Patient: Male, age 25
A 25-year-old male presented with blood stained expectoration of about 300 ml/day since 2 days and chest pain since one week with no similar complaints in past. He had history of shortness of breath and wheeze during childhood with no significant past and family history. On examination patient had tachypnea & tachycardia and saturation (SPO2) of 96% on room air. On auscultation left upper lobe crackles were heard. Laboratory findings were Haemoglobin 13.6 gm/dl, total leucocyte count of 15.500 cells mm3, ESR 44 mm/hr, Serum IgE 800IU/ml, sputum AFB stain and gene expert were negative. Liver function test, urine routine, renal function tests were within normal limits. Chest radiograph PA view (Fig. 1) revealed non homogenous opacity left upper and mid-zone. CECT chest (Fig. 2A and B) was suggestive of heterogeneously enhancing lesion measuring 6.4 x 6.8 x 5.6cm with internal areas of necrosis and surrounding ground glass attenuation in apico-posterior segment of left upper lobe with narrowing and partial occlusion of left apicoposterior segmental bronchus with few enlarged intrapulmonary lymphnodes. Videobroncoscope showed soft tissue endoluminal lesion completely occluding left upper lobe segments which bleeds on biopsy (Fig. 3). Bronchoscopic lavage, brushings and biopsy were done from left upper lobe lesion. Subsequently CT guided percutaneous biopsy was also performed from left upper lobe lesion.
Pending the reports patient was discharged. He got re-admitted after 5 days with persistent haemoptysis of about 100-200 ml, worsening of breathlessness and hypoxia with saturation of 88% on room air. His chest radiograph showed significant worsening of left upper lobe lesion. Patient was started on oxygen through nasal canula @ 2 L per minute, haemostatic agents & parenteral antibiotics.
Bronchial lavage was negative for AFB stain by Ziehl-Neelsen stain and on Gene Xpert, Mycobacterium TB was not detected. Bronchial lavage was also negative for malignant cells on cytological analysis with no growth on aerobic culture. On histopathology (Fig. 4A and B) endobronchial biopsy was suggestive of capillaritis with leucocytoclasis and infiltration by both acute and chronic inflammatory cells and occasional multinucleated giant cells. Histopathology of both bronchoscopic and CT guided biopsy showed granulomatous inflammation with multinucleated giant cells and microscopic haemorrhage suggestive of vasculitis. Further laboratory findings revealed a strongly positive value by enzyme-linked immunosorbent for antibodies anti PR3 autoantibodies (9.9IU/ml) and negative for MPO (<0.2IU/Ml).
A diagnosis of Granulomatosis with polyangiitis was made on basis of clinico-histopathological and serological evidence. Our patient was classified as having limited disease on basis of fulfilment of modified American College of Rheumatology criteria for the classification of GPA. Following the diagnosis, patient was started on intravenous methylprednisolone 1000mg in 250ml NS over 2 hours 3 days. Rituximab was given intravenously as four doses of 375 mg/m2 at weekly intervals (plus prednisolone 100mg on the day of infusion). Chest x-ray (Fig. 5) after one week of therapy showed significant clearance of left upper zone lesion along with clinical improvement with amelioration of breathlessness and haemoptysis.
Keywords: endobronchial lesion, granulomatosis with polyangiitis, hemoptysis, wegener's
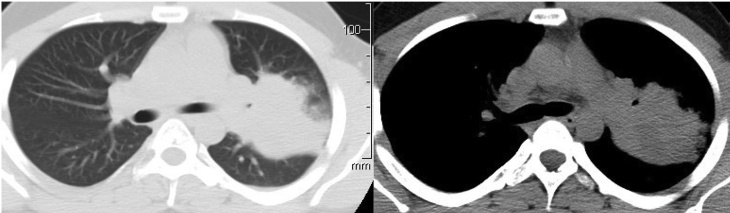
Image caption: Chest CT showed heterogeneously enhancing lesion measuring 6.4 x 6.8 x 5.6cm with internal areas of necrosis and surrounding ground glass attenuation in apico-posterior segment of left upper lobe with partial occlusion of left apicoposterior segmental bronchus.